Question: In what way does the history help explain the case?
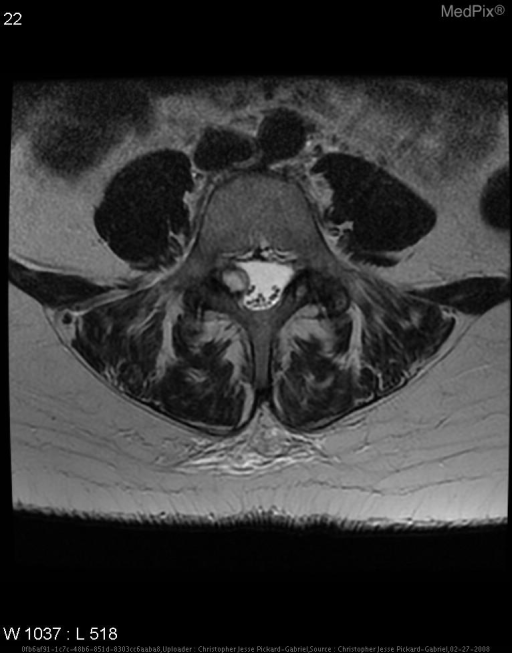
Answer: The patient's history of 6 months of continuous, worsening back pain
Radiates to Right KNEE and down to Right MEDIAL ANKLE
“Knee and ankle feel funny sometimes when I walk”
Pain is not affected by time of day or activity
Denies Hx of Trauma
Pain is minimally improved by stretching and OTC pain meds is key in understanding the case.